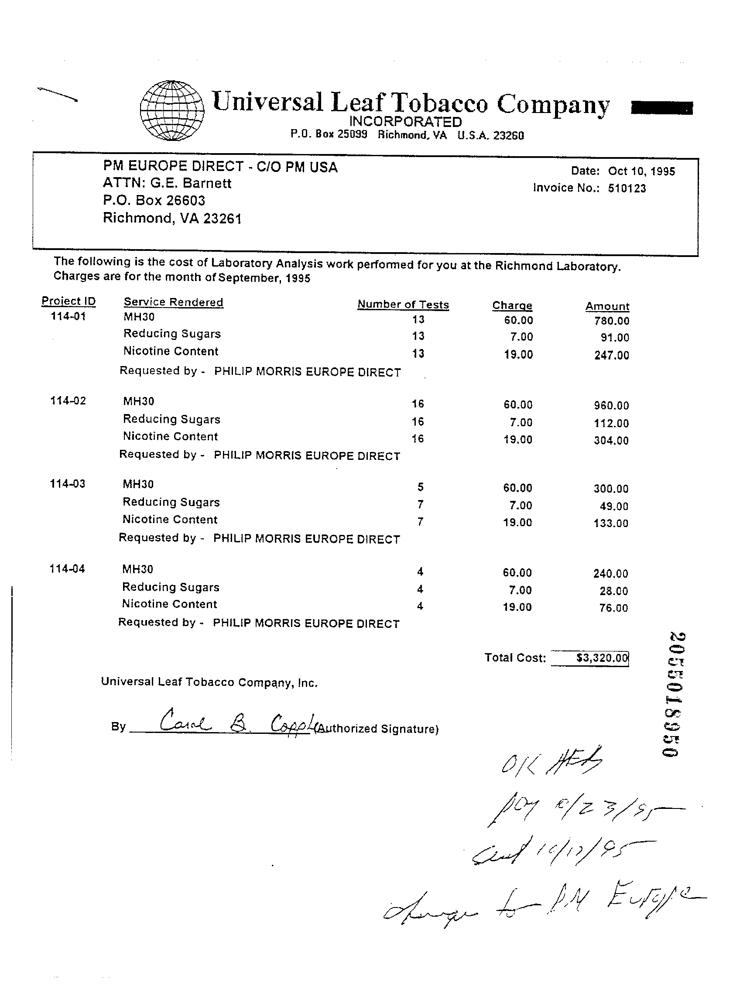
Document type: Invoice